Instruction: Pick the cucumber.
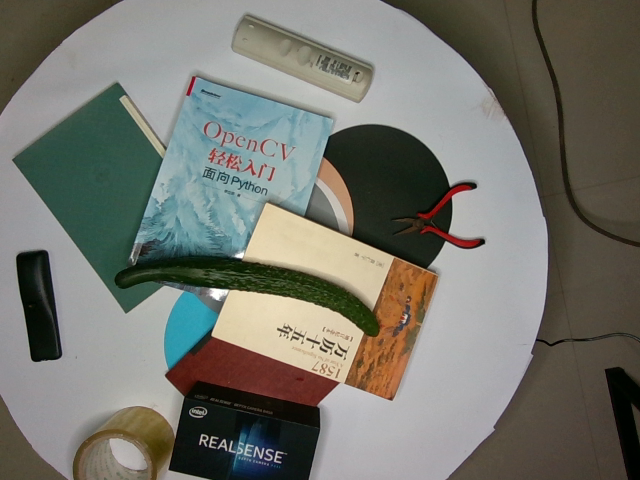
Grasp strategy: vertical